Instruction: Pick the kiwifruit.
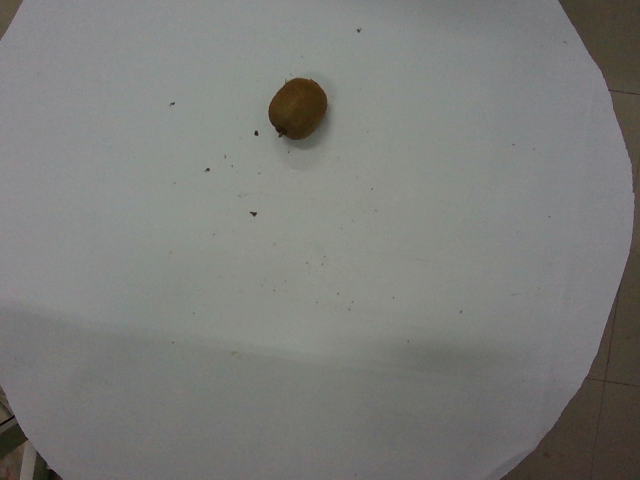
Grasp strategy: vertical